Question: In what way does the history help explain the case?
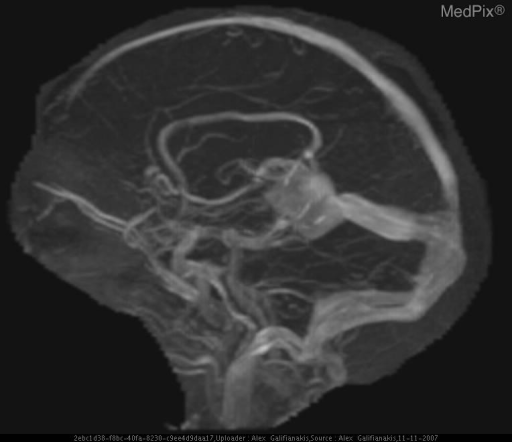
Answer: The patient's history of 8 yo girl for follow-up of after embolization of Vein of Galen Aneurysm with Onyx.  A Chest X-ray was ordered to confirm endotracheal tube placement following an uneventful post-operative course. is key in understanding the case.